Question: What are the imaging findings?
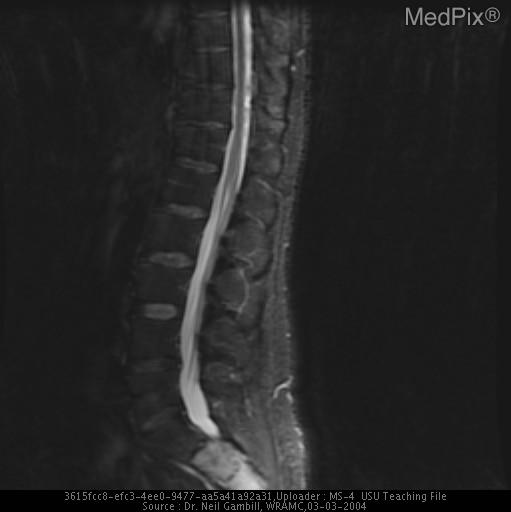
Answer: The imaging shows 1) Plain films- normal SI joints, ill defined lucent area over lower left sacrum, two sacral neural foramina on left widened with erosions of borders
2) CT- mass left side of sacrum, left side of S1 encroaching on left side neural foramen, normal vertebral bodies
3) MRI- infiltrating lesion with high T2 signal intensity within body of sacrum infiltrating into the epidural space MRI- infiltrating lesion with high T2 signal intensity within body of sacrum infiltrating into the epidural space.